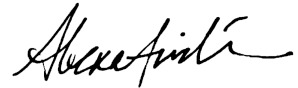
Signature of: alexa avilés